Question: How does the patient history play a role?
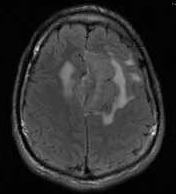
Answer: The patient's history of 21 y.o. man with a new onset seizure and severe headaches. is key in understanding the case.